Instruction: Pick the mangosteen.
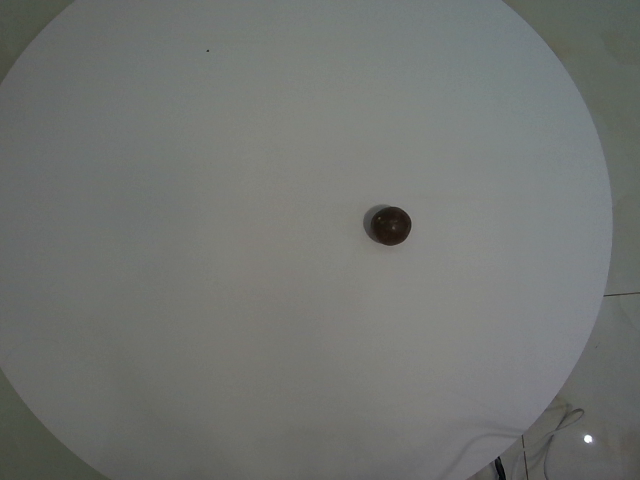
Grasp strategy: vertical